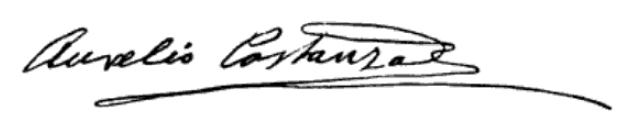
Signature of: giuseppe aurelio costanzo